Question: In what way does the history help explain the case?
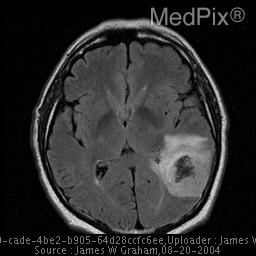
Answer: The patient's history of 61 year old white male with 2 weeks of difficulty concentrating and remembering, slower movements. High blood pressure, otherwise healthy, though wife has noticed subtle changes in mentation over last 6 months is key in understanding the case.